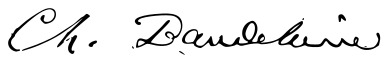
Signature of: charles baudelaire